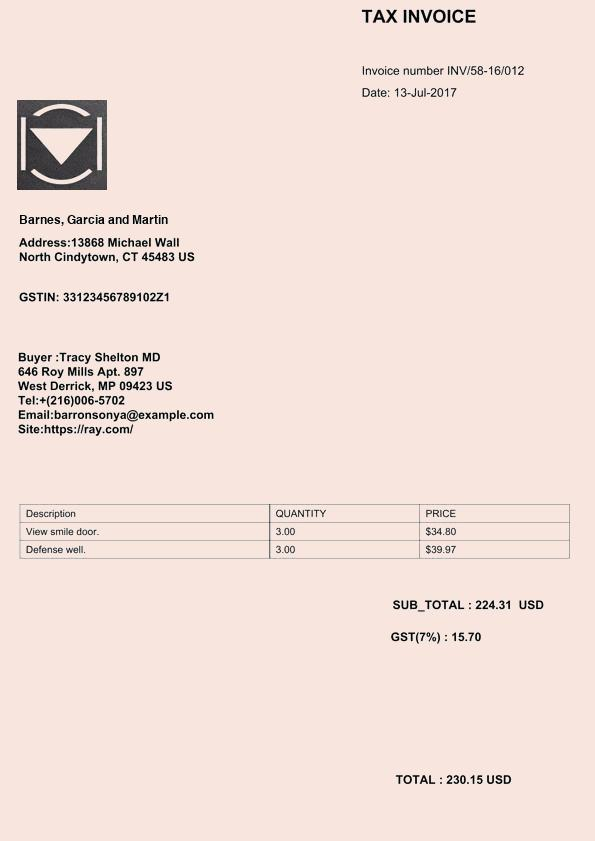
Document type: Invoice